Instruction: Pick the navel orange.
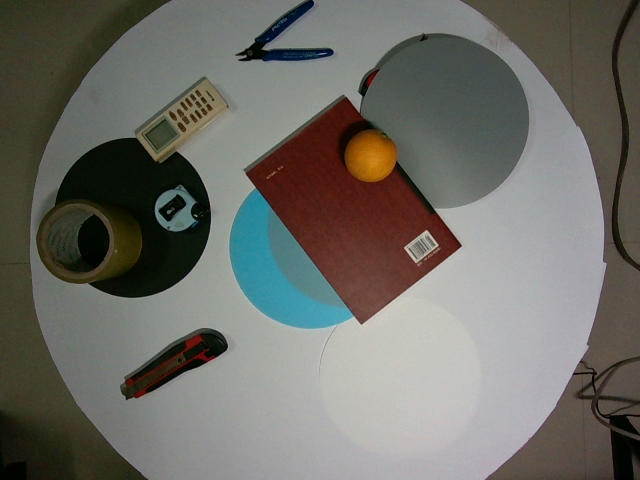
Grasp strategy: vertical